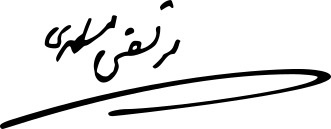
Signature of: morteza motahhari